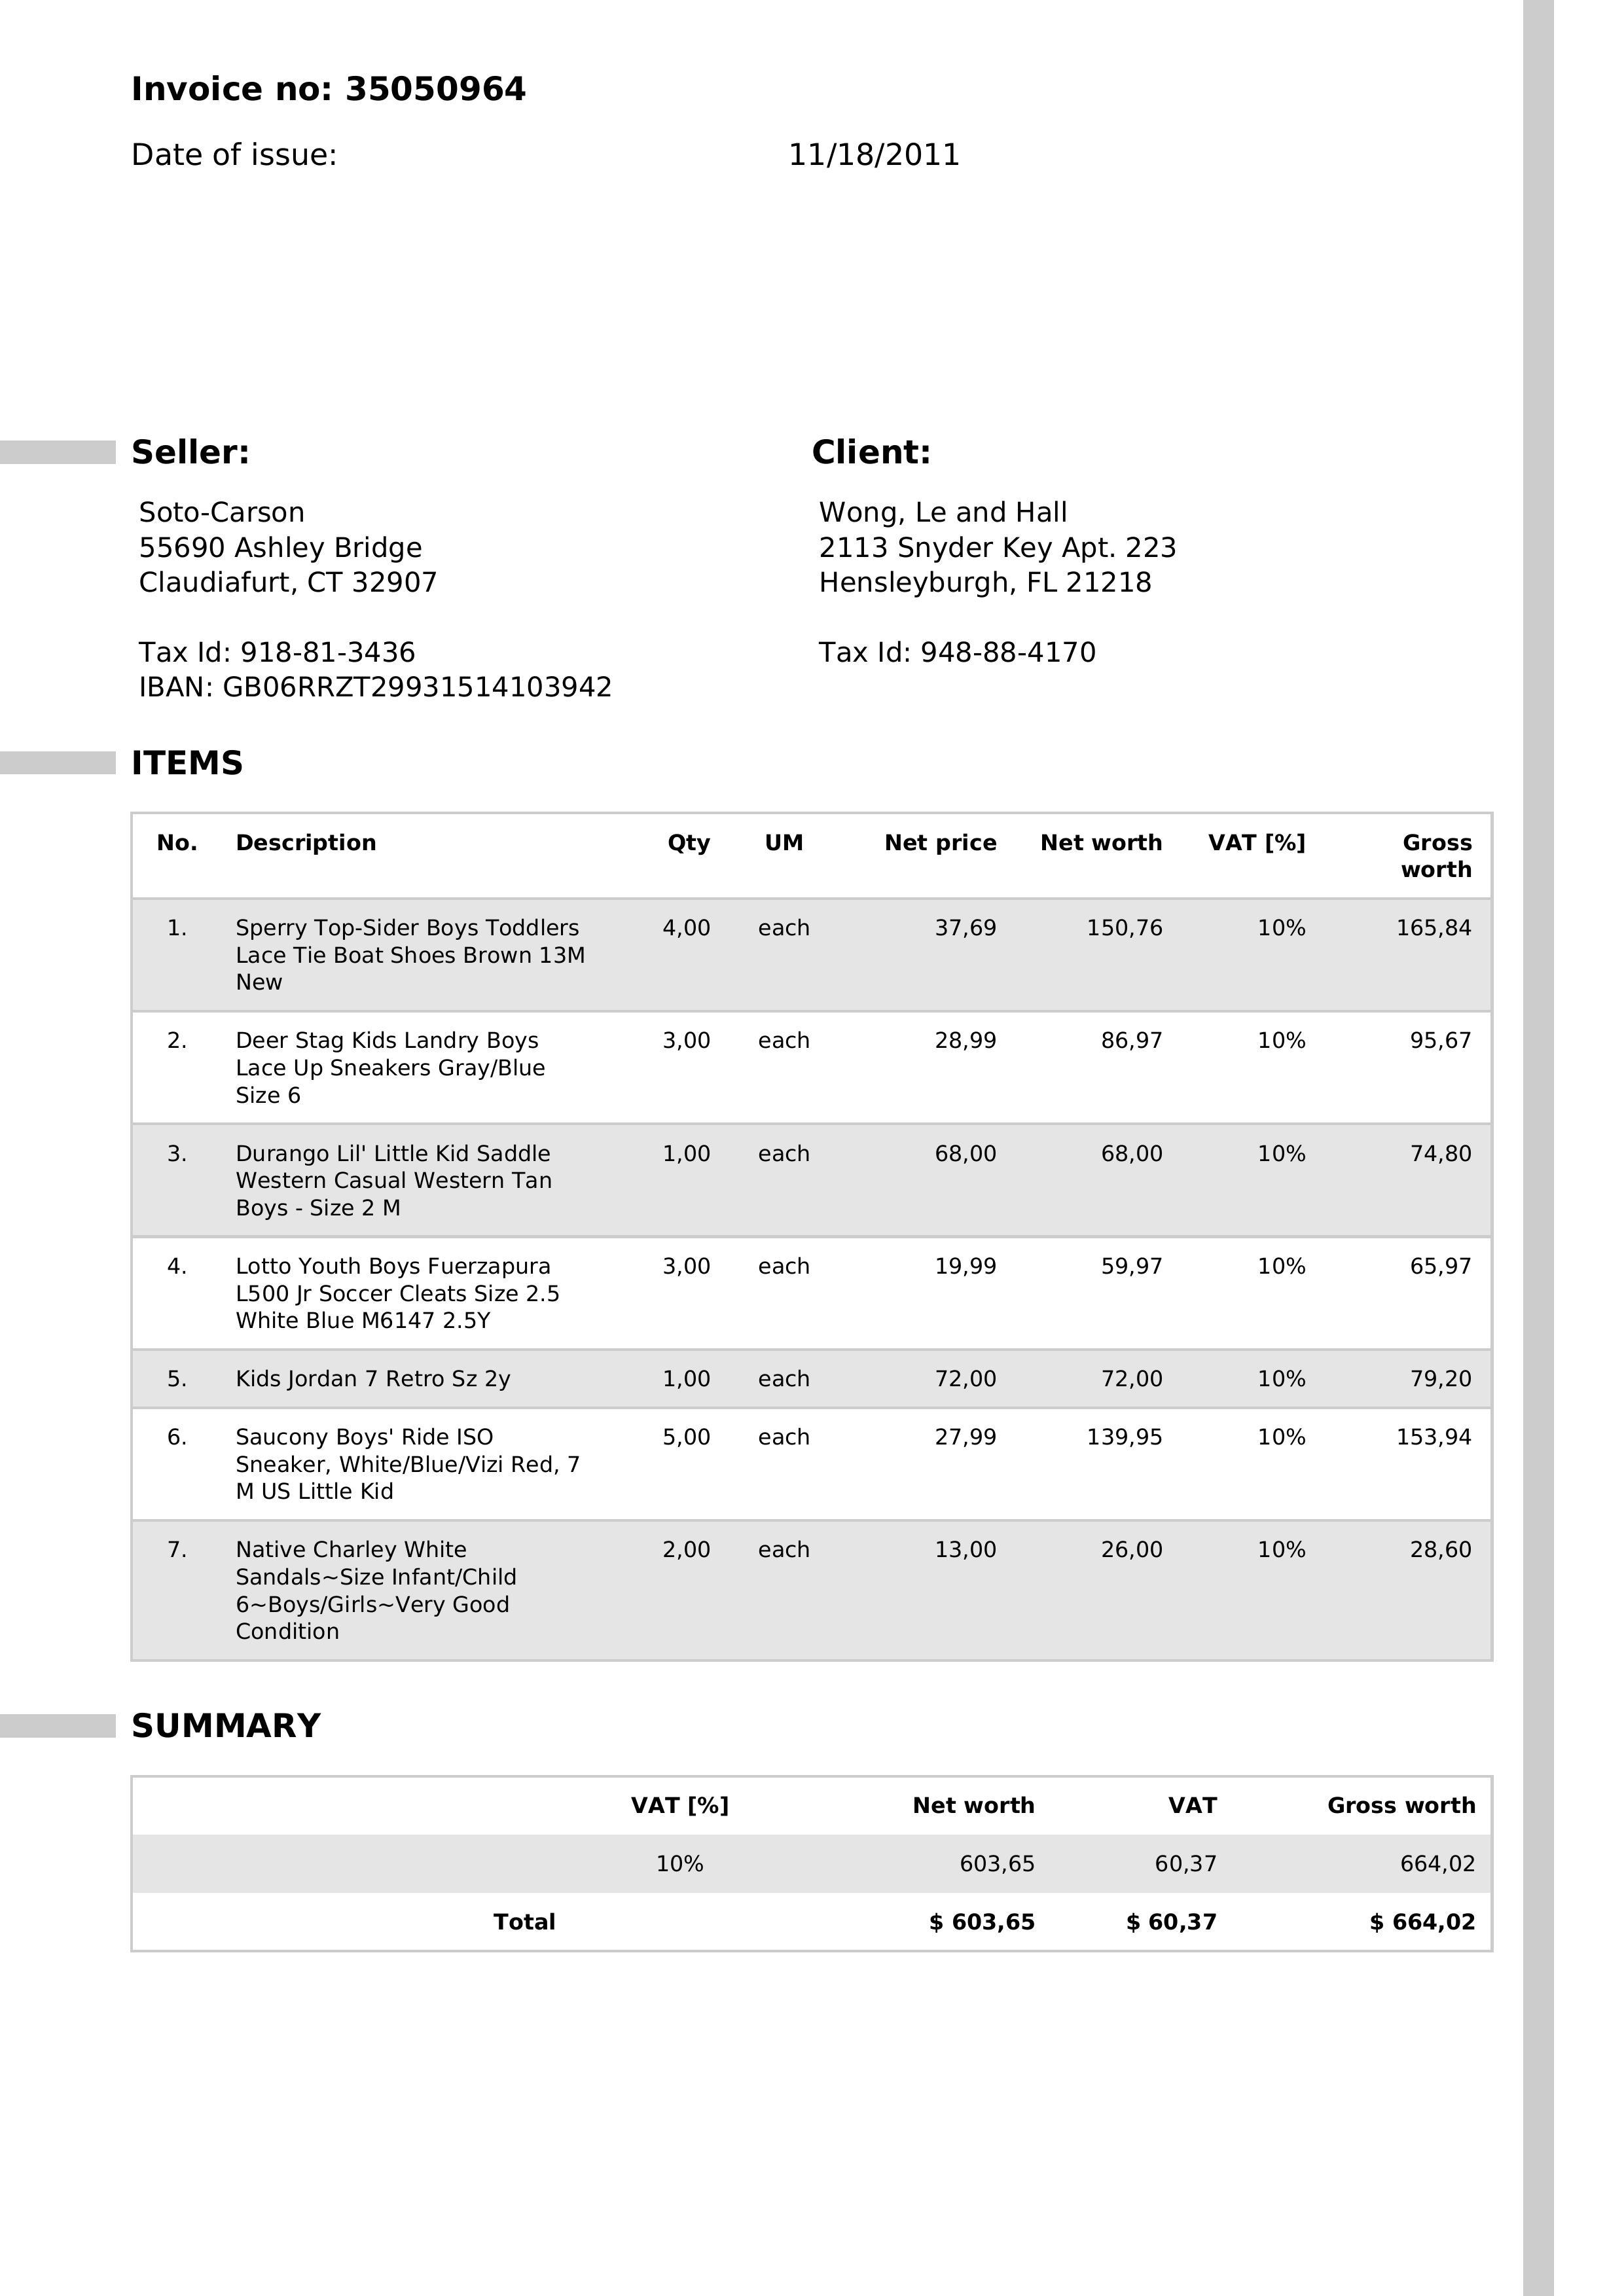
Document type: Invoice